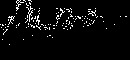
Signature of: león felipe